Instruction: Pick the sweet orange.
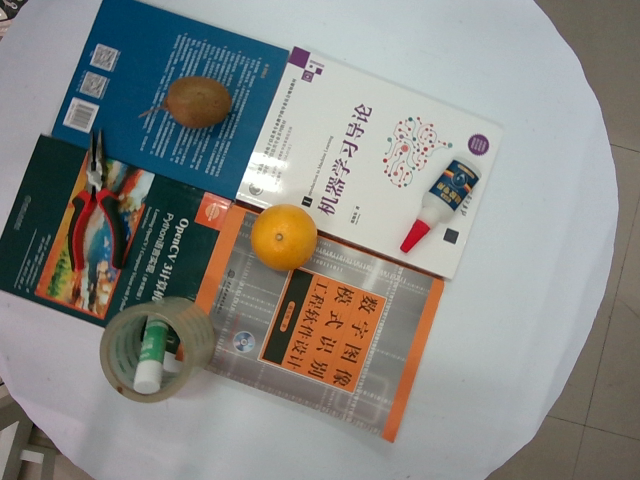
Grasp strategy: vertical